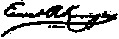
Signature of: ernst r kroeger